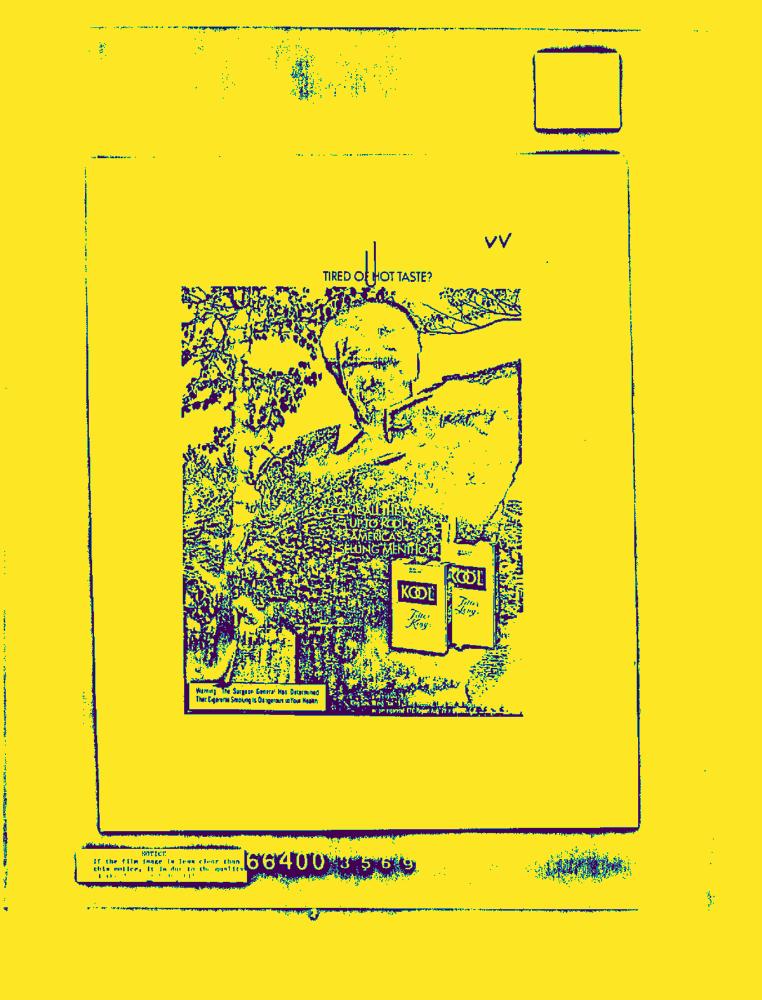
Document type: AD